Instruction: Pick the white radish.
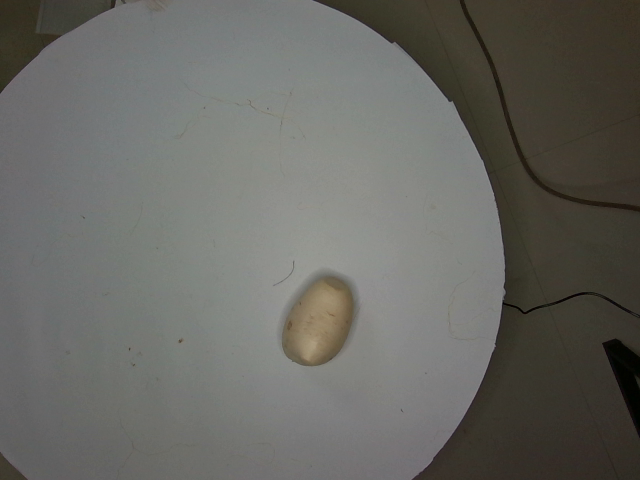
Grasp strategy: vertical